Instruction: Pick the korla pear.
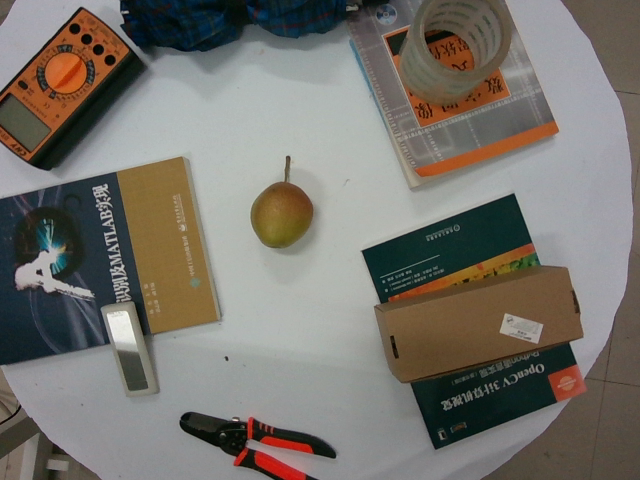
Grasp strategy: vertical